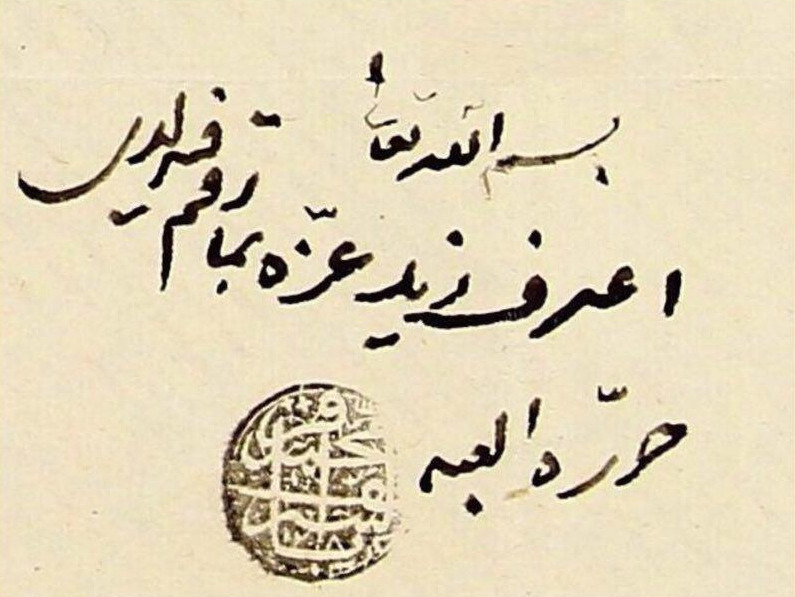
Signature of: muhammad baqir sharif tabatabae